Question: Which state is mentioned in the document?
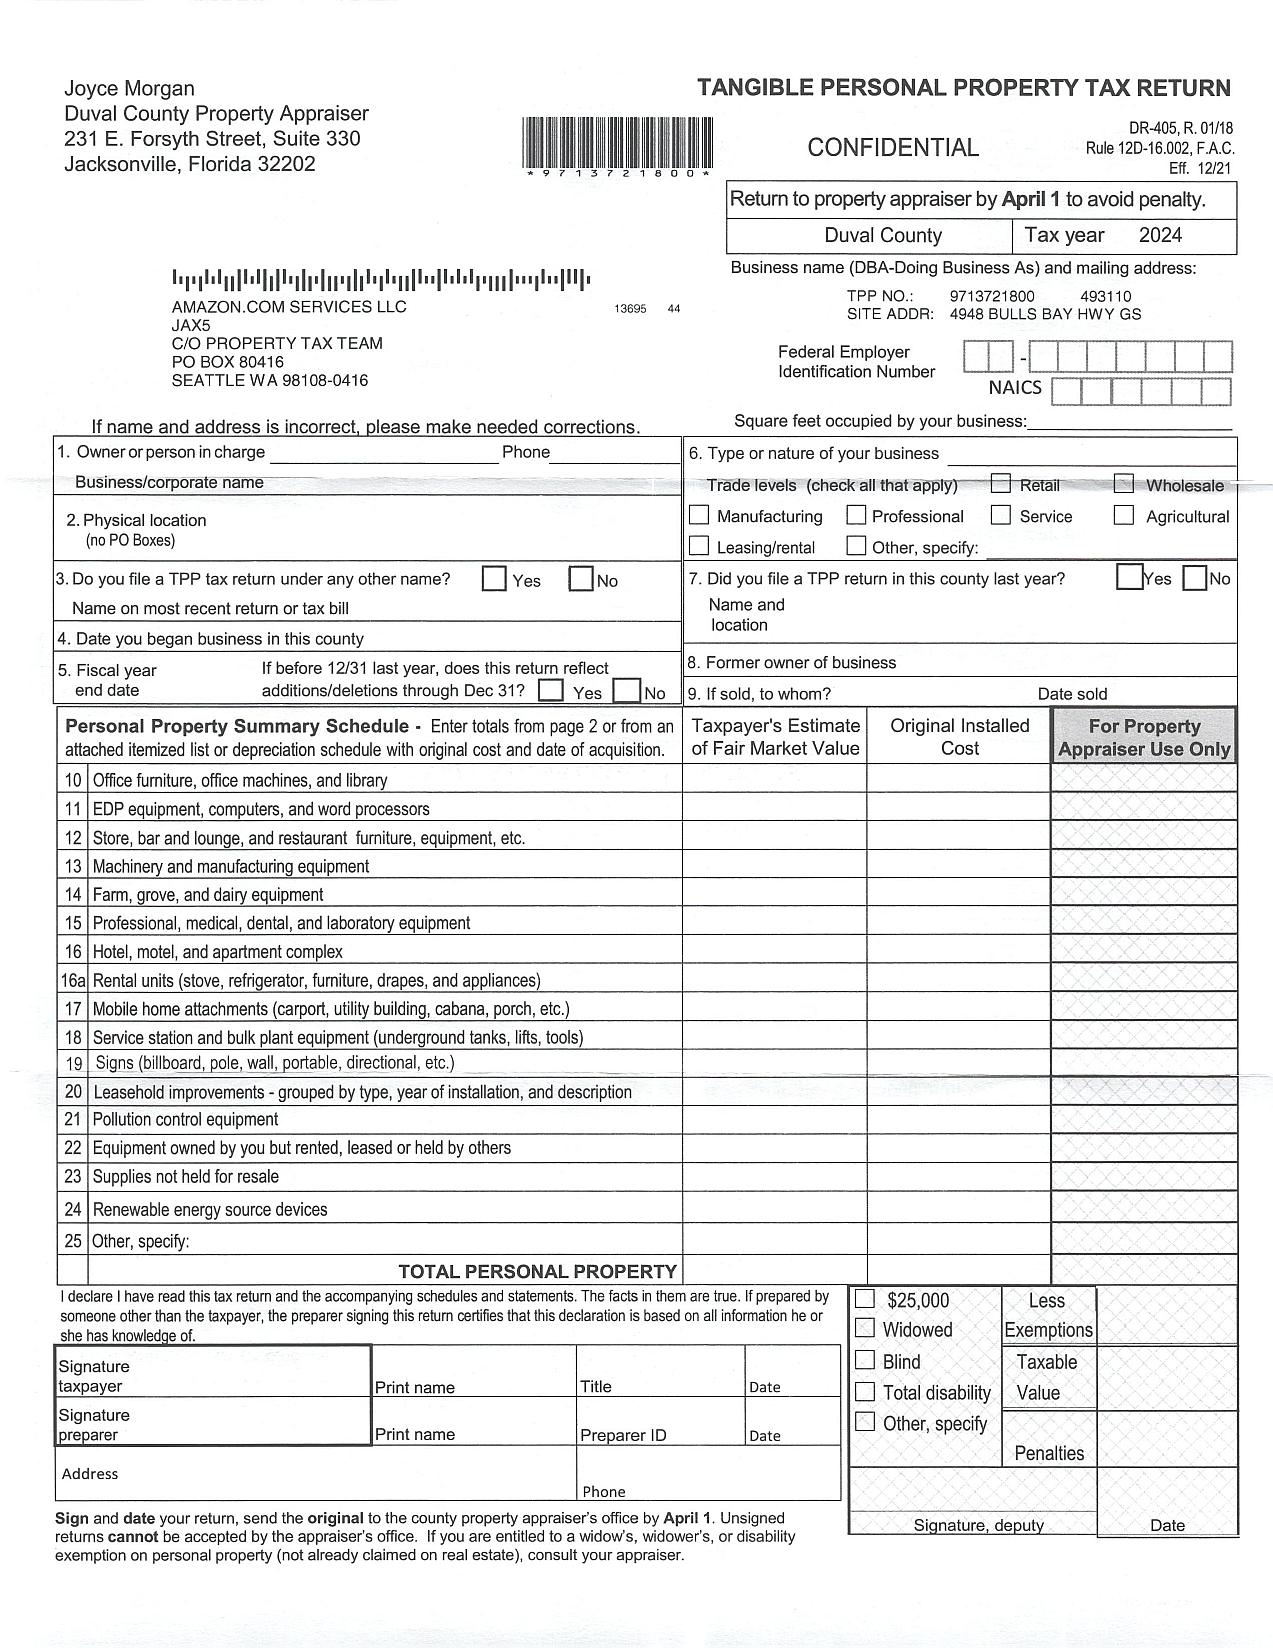
Answer: "Florida"